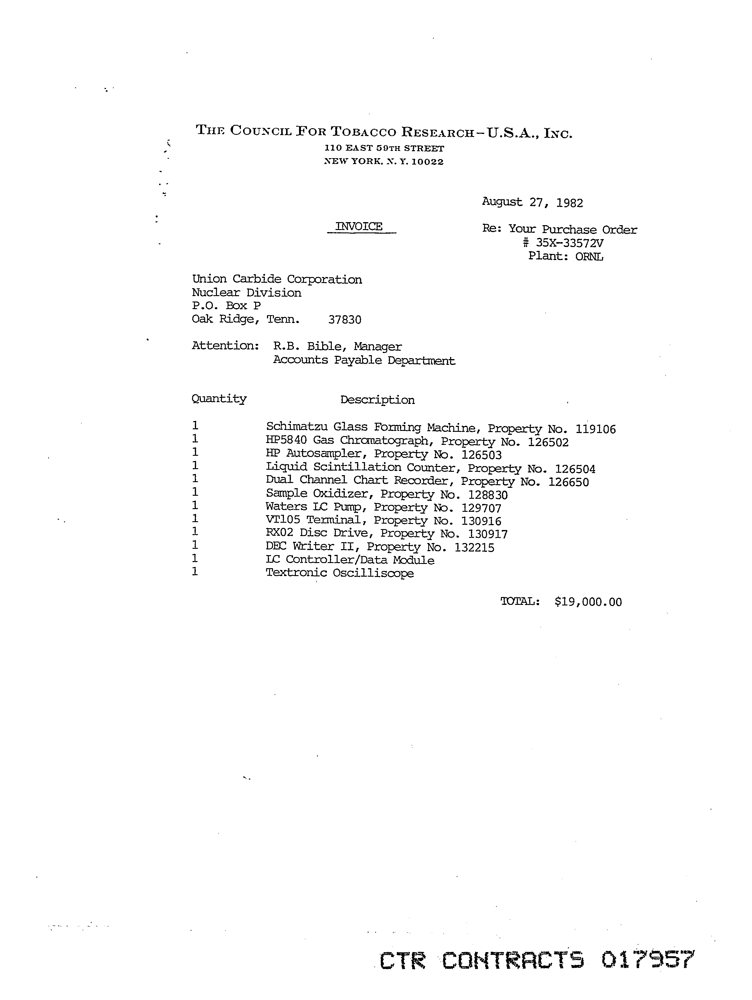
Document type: Invoice